Question: What do the imaging results show?
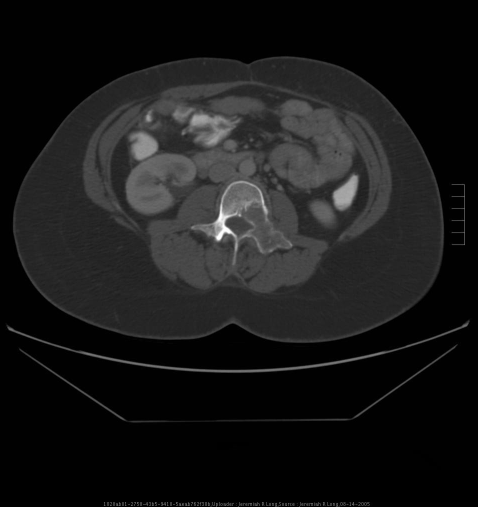
Answer: The imaging shows Lytic lesion within the left posterior elements of the L3 vertebra. Axial CT of the abdomen at the L3 level demonstrating a lytic lesion within the posterior elements of the left L3 vertebra..